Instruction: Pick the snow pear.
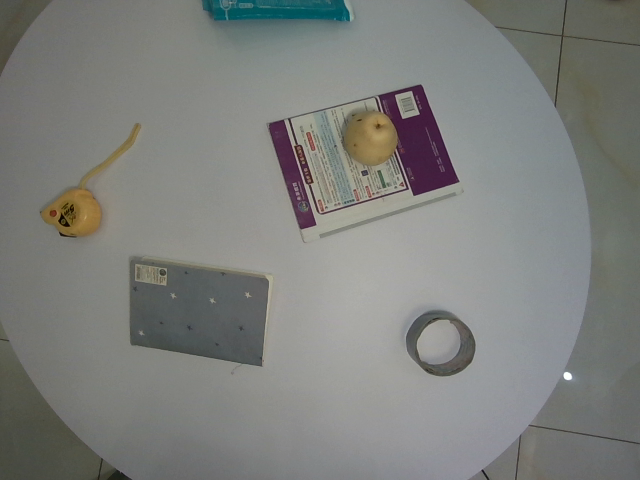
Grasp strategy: vertical